Question: What are the imaging findings?
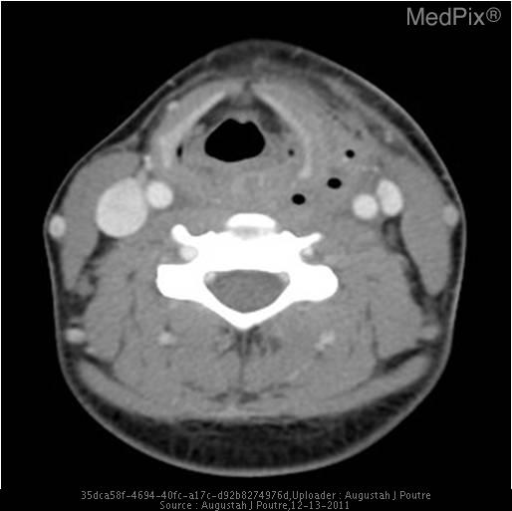
Answer: The imaging shows There is a rim enhancing fluid and gas collection originating from the left pyriform sinus and extending inferiorly to the left thyroid lobe. Gas and fluid within the sinus tract arising from the left pyriform sinus..